Question: What are the imaging findings?
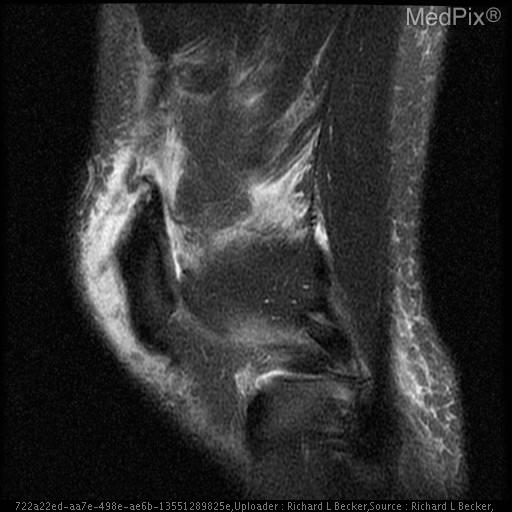
Answer: The imaging shows Xray remarkable for effusion.
MRI reveals complete quadriceps tendon discontinuity medially, with retraction.  Some intact deep fibers laterally.  Effusion and edema. Superior patellar enthesophyte.  No patella alta. Joint effusion.